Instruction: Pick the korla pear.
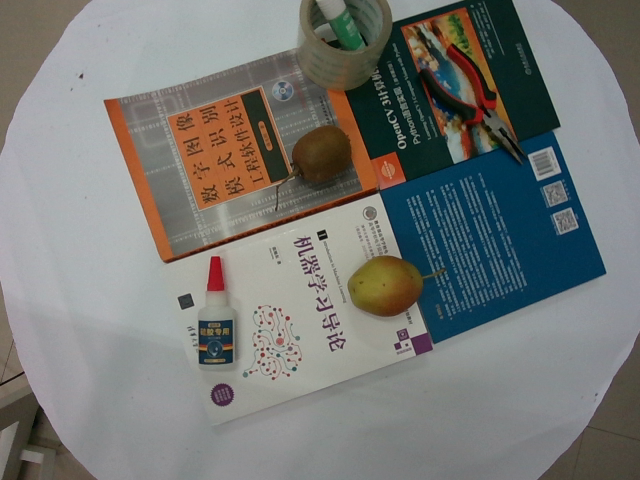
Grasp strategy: vertical